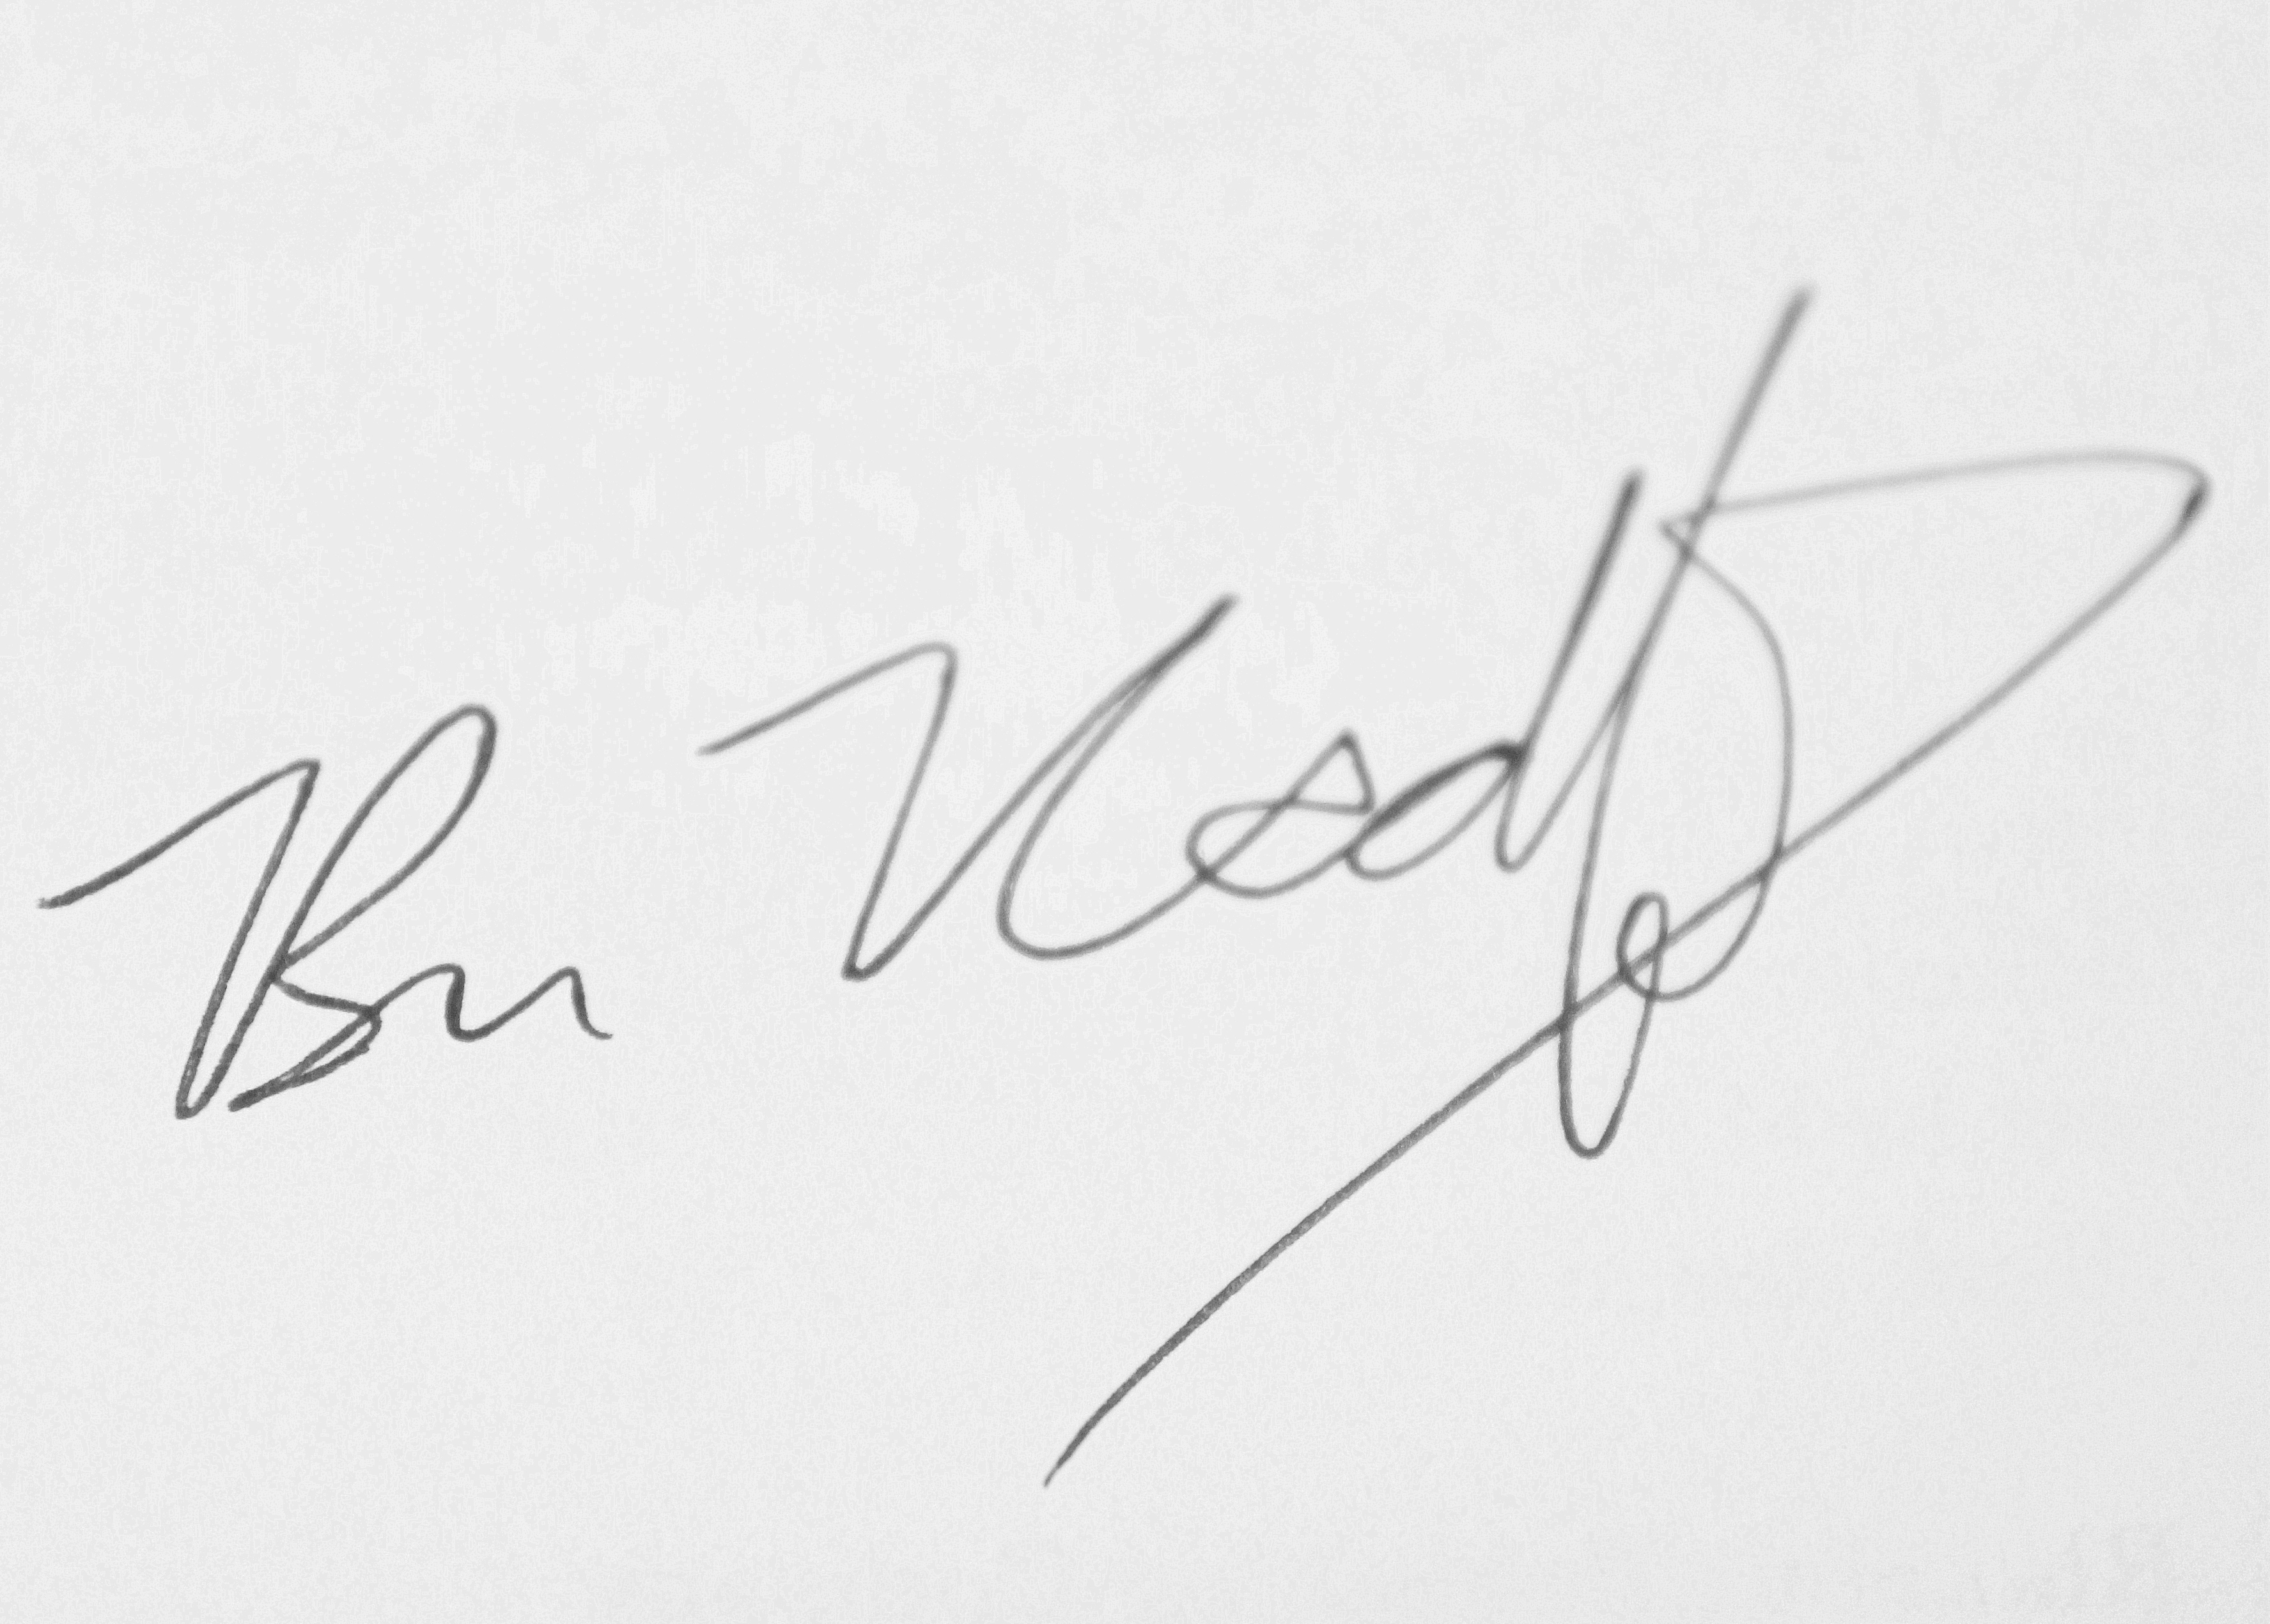
Signature of: benjamin radford